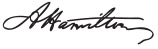
Signature of: alexander hamilton